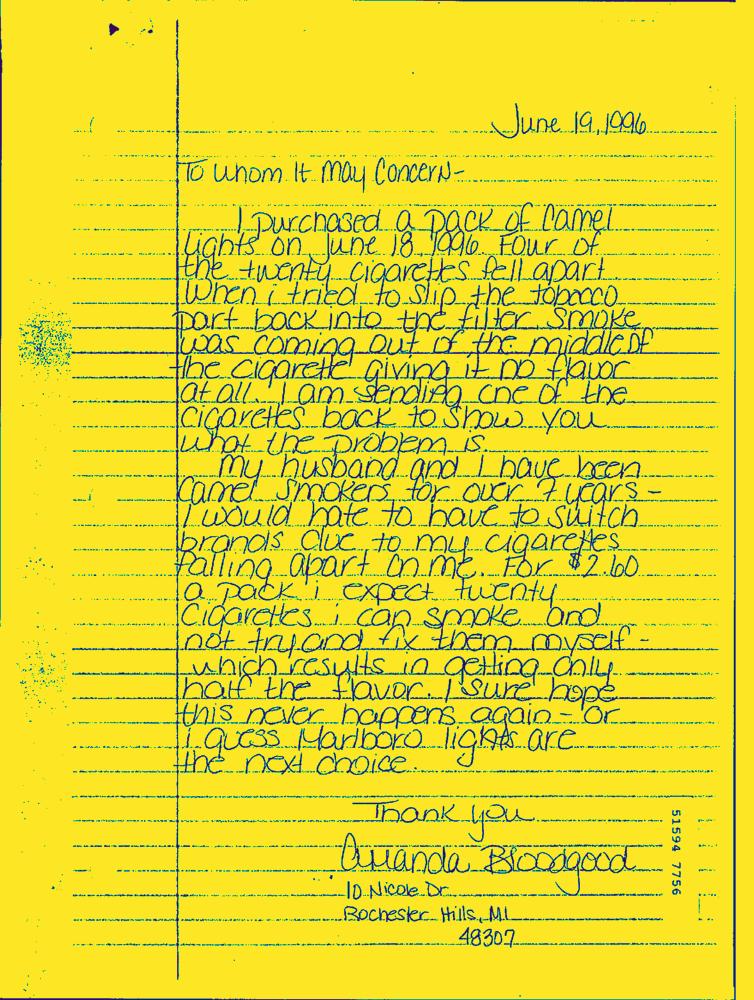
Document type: Hand-Written